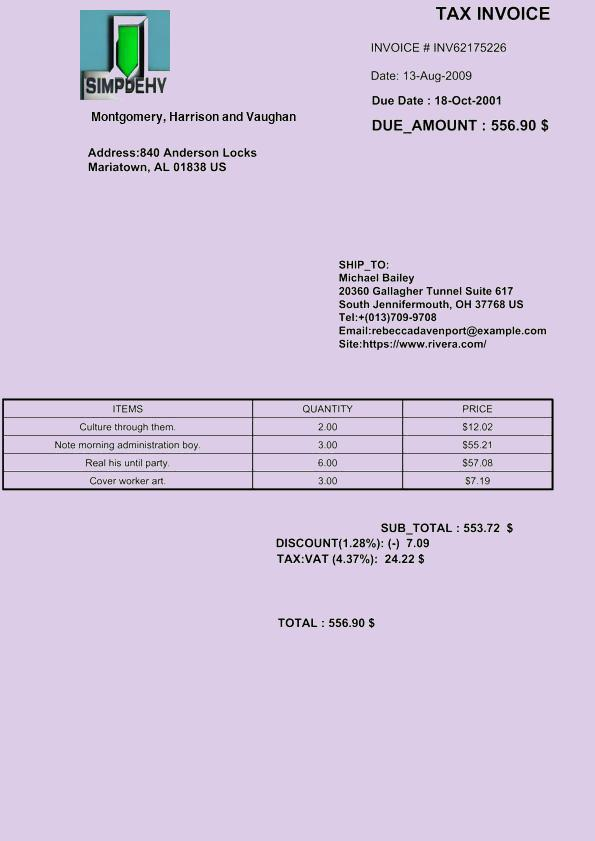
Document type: Invoice